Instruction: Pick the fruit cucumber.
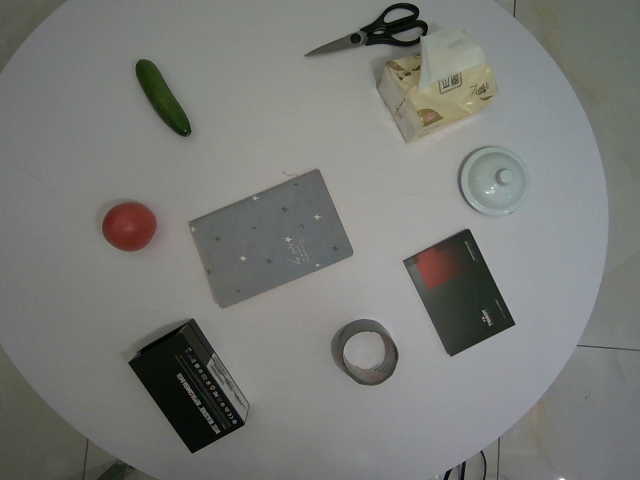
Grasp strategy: vertical